Question: What might the diagnosis be?
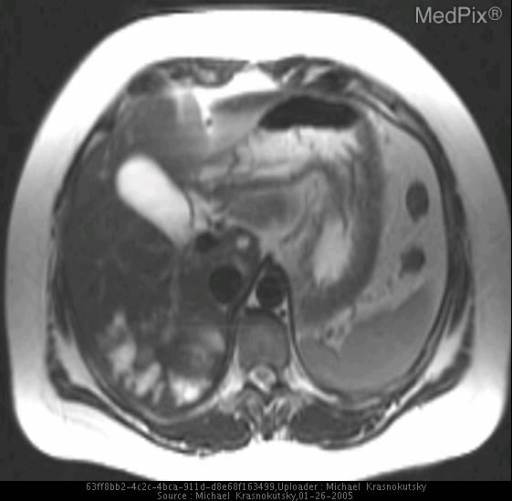
Answer: The possible diagnosis includes Biliary Cystadenoma or Cystadenocarcinoma
Caroli Disease
Cholangiocarcinoma
Primary Sclerosing Cholangitis
AIDS Cholangitis
Choledochal Cyst
Cholelithiasis
Metastases.